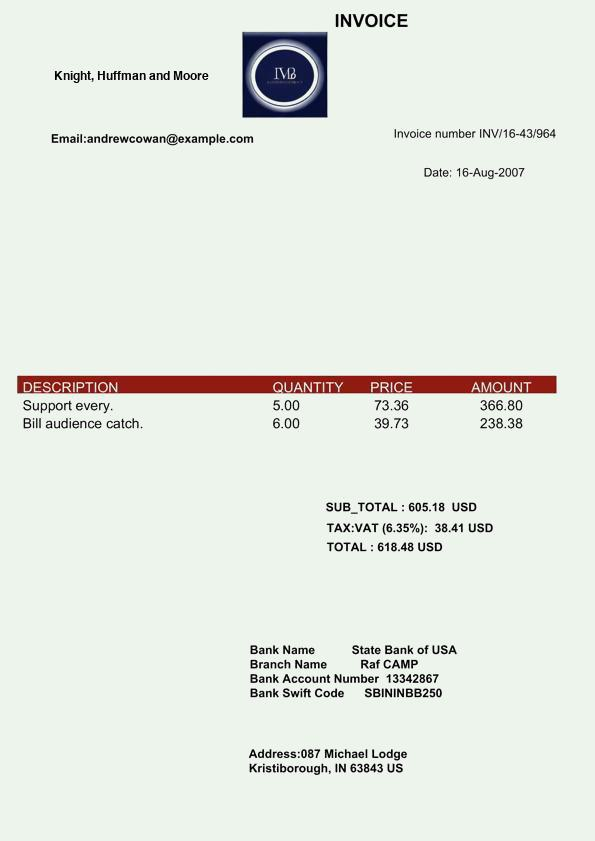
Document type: Invoice